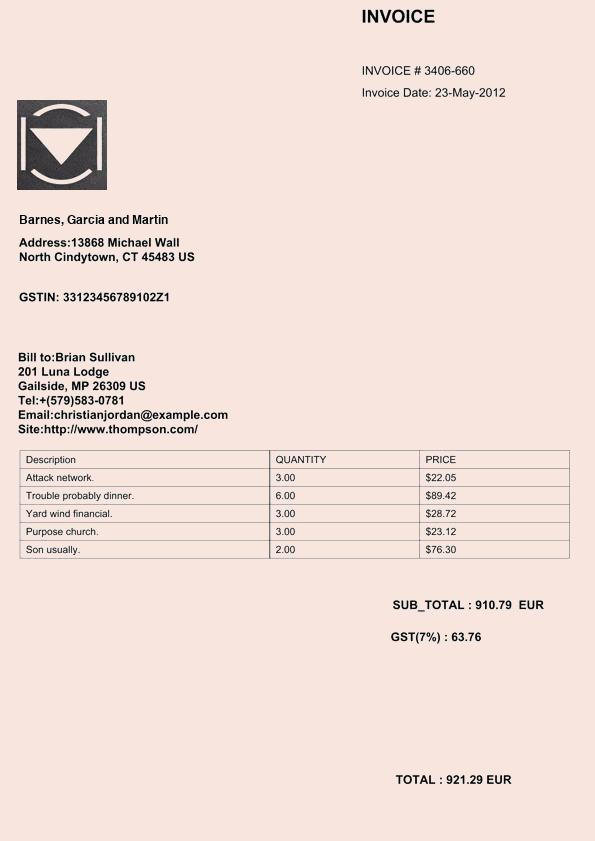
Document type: Invoice